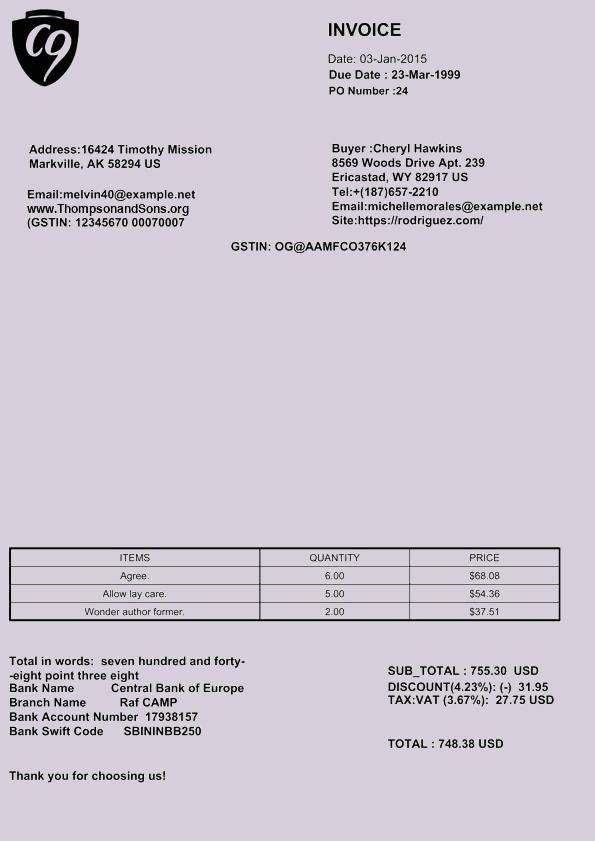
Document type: Invoice